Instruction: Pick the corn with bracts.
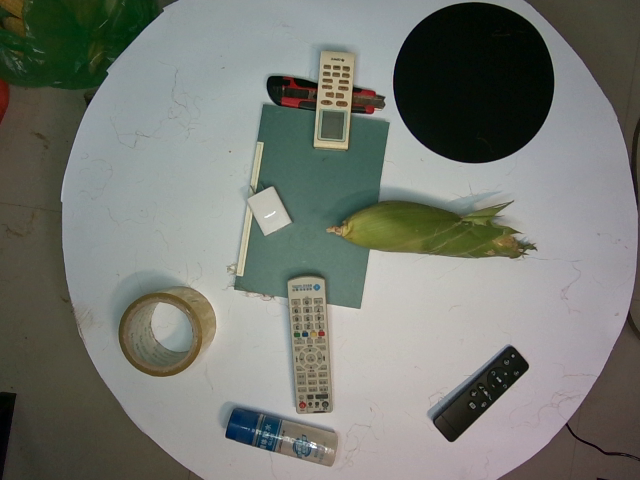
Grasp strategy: vertical